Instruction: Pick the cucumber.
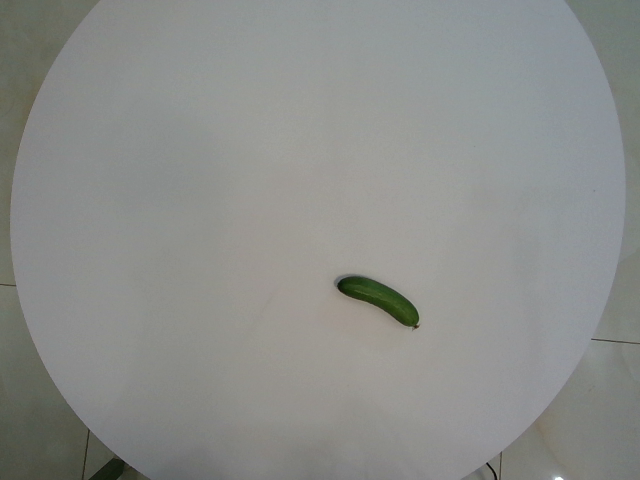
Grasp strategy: vertical